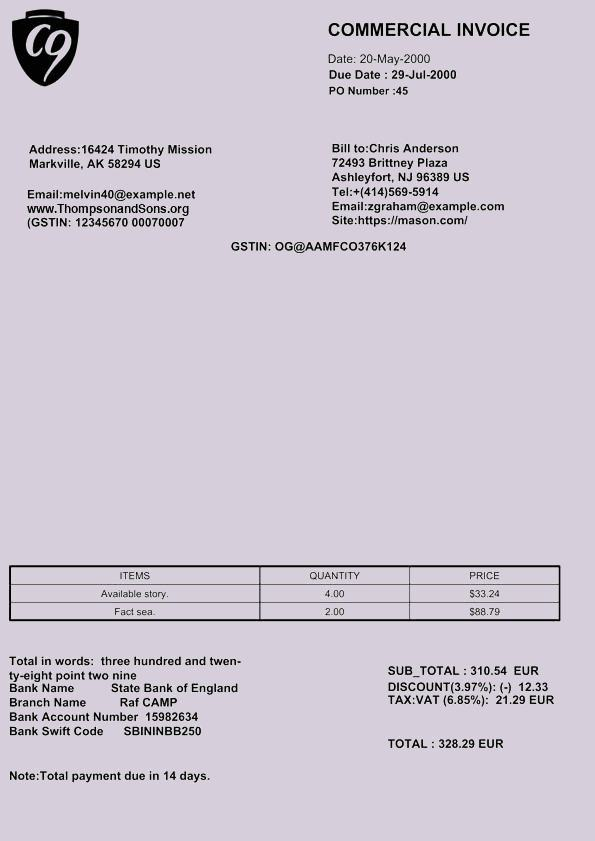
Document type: Invoice